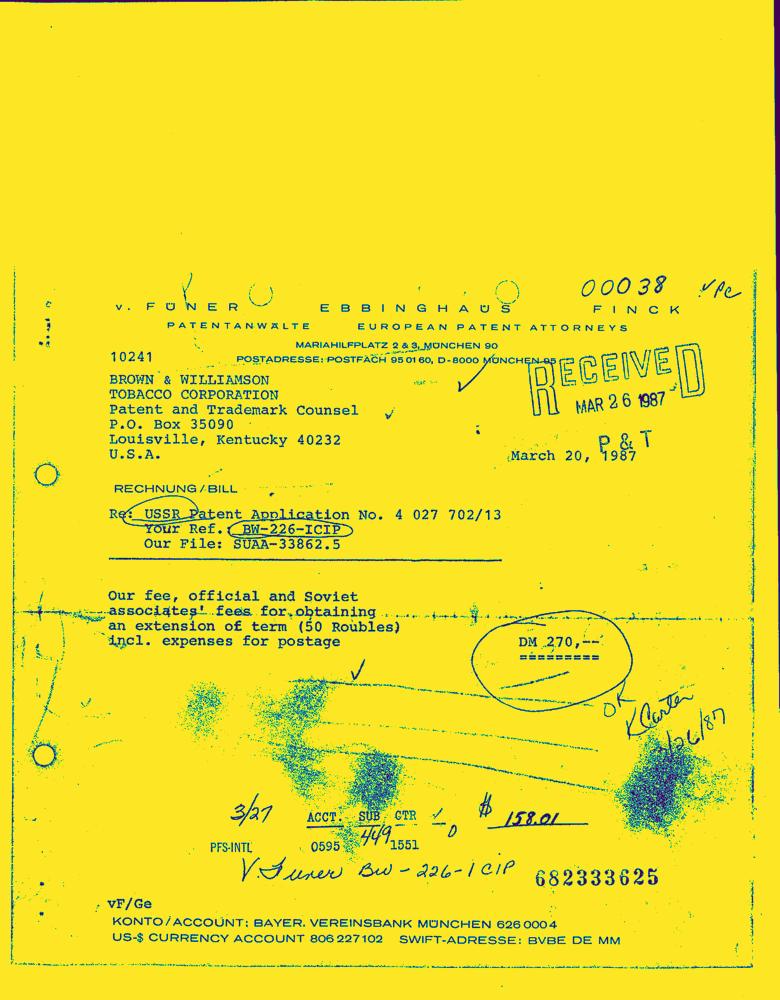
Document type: Invoice-Doc